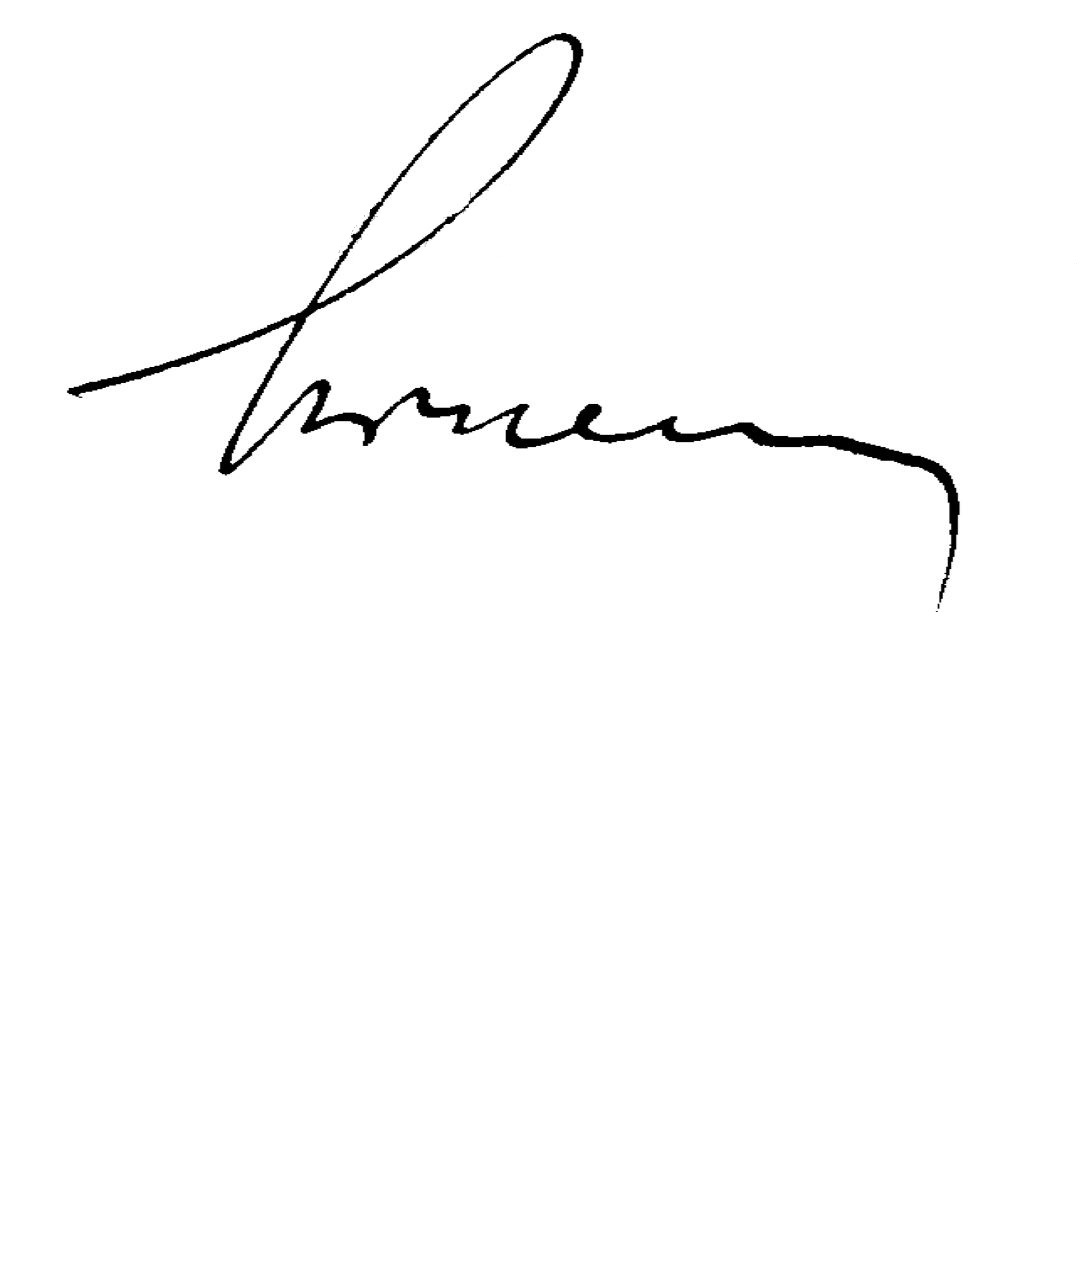
Signature of: édouard briens